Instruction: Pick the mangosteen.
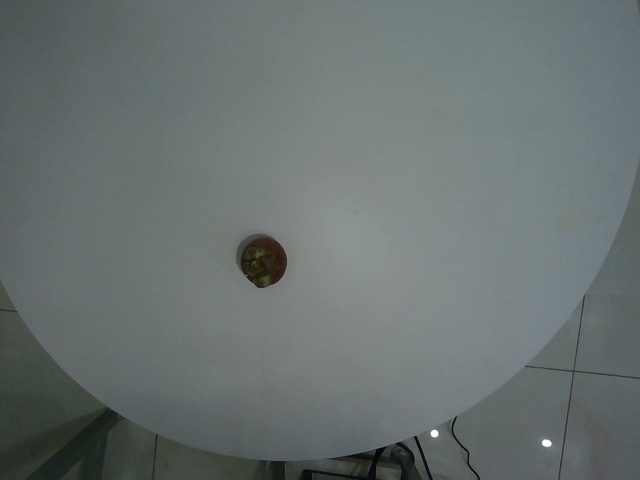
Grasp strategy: vertical